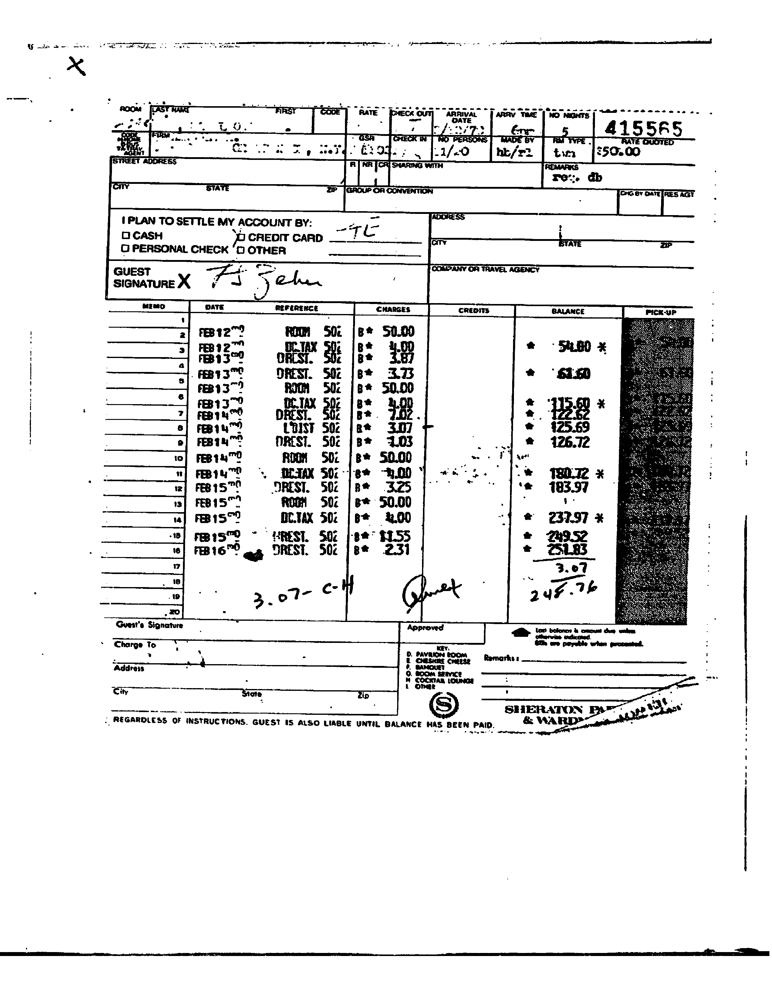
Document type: Invoice